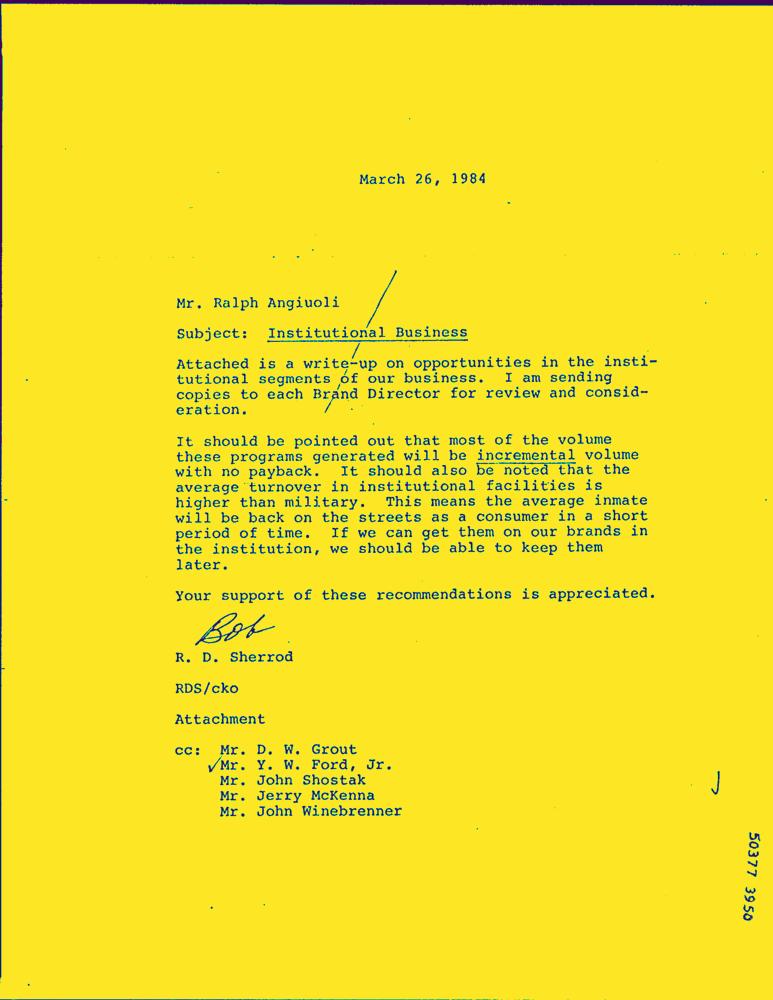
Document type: Letter-Doc